Question: How is the history relevant to the case?
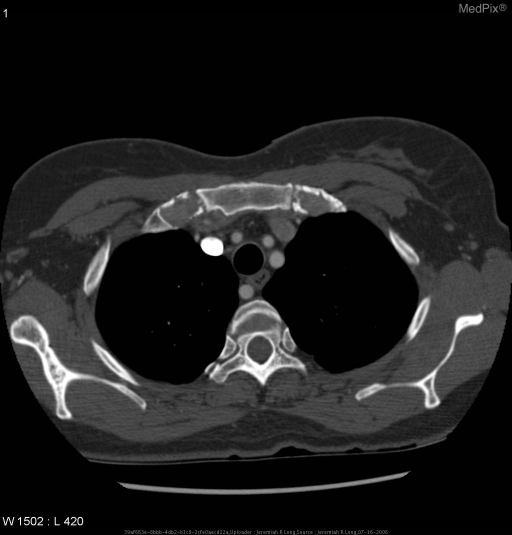
Answer: The patient's history of 54 year-old female with acute onset chest pain. is key in understanding the case.